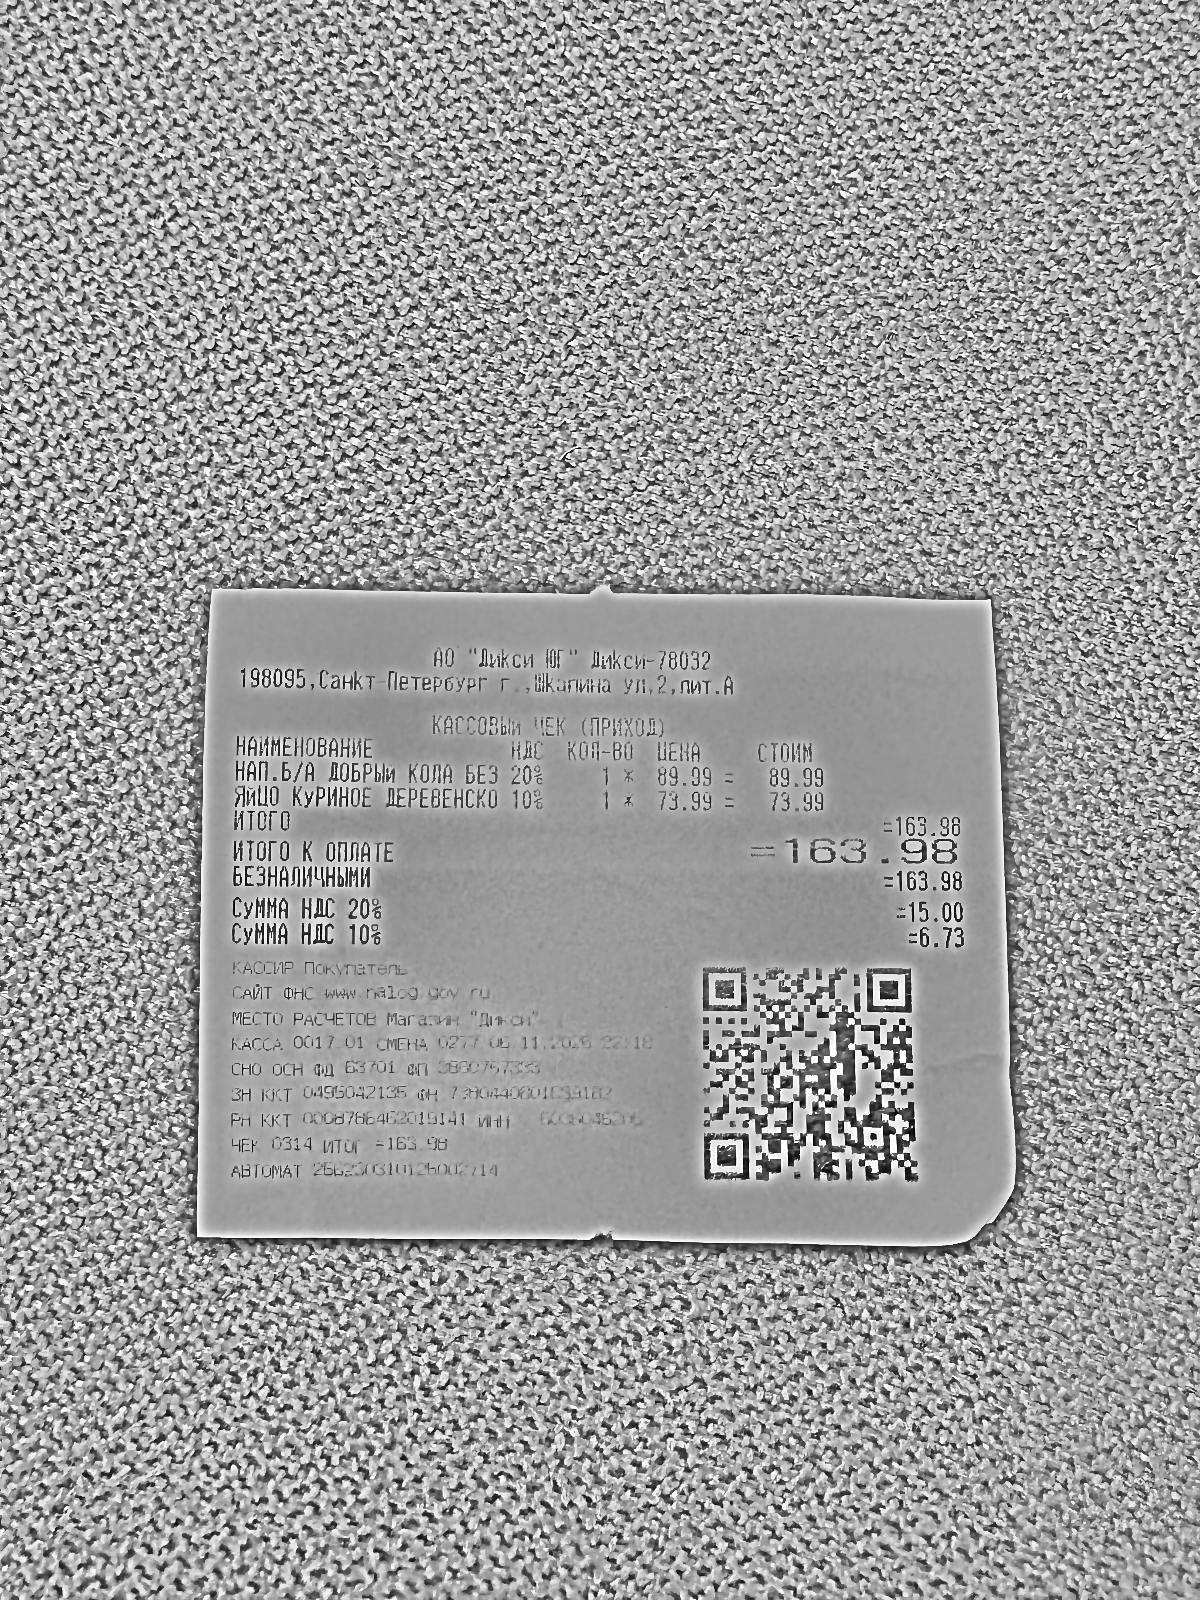
Продавец: АО "Дикси ЮГ" Дикси-78032
ИНН: 5036045205
Дата: 06.11.25
Товары: НАП.Б/А ДОБРЫЙ КОЛА БЕЗ; ЯЙЦО КУРИНОЕ ДЕРЕВЕНСКО
Количество: 1; 1
Цена: 89.99; 73.99
Сумма: 89.99; 73.99
Итого: 163.98